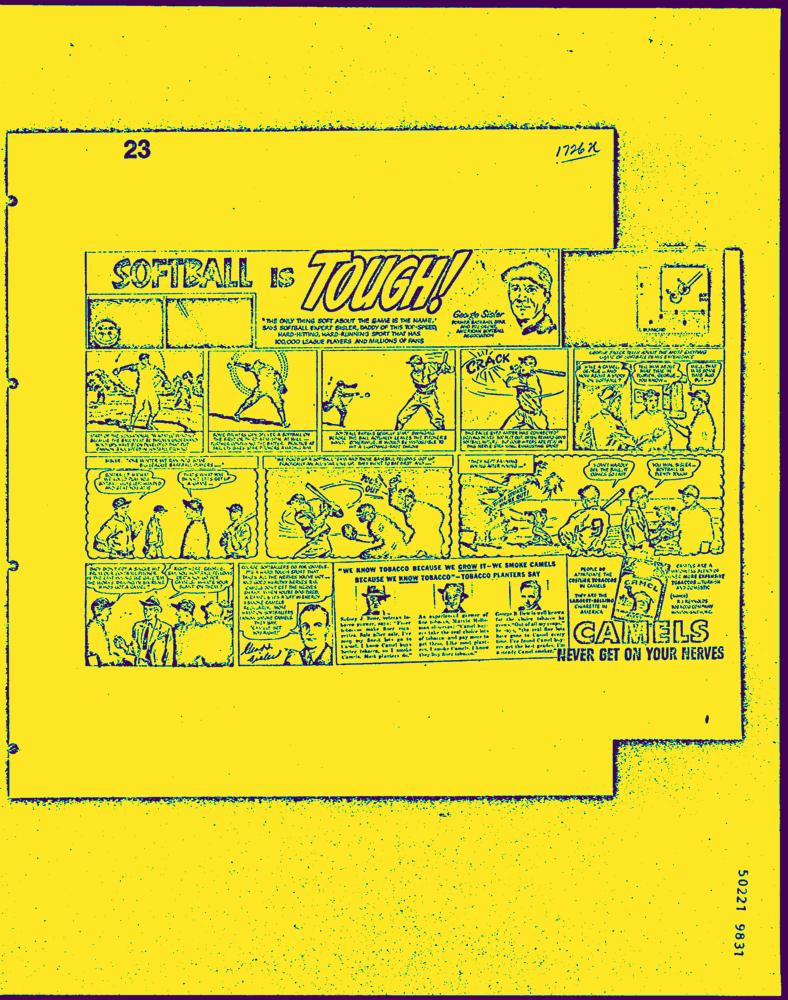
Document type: AD